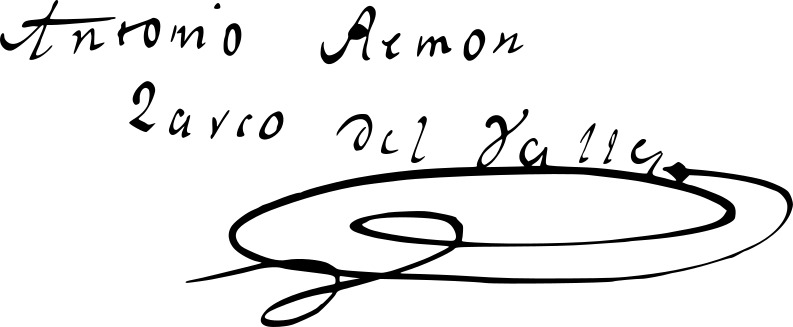
Signature of: antonio remón zarco del valle y huet